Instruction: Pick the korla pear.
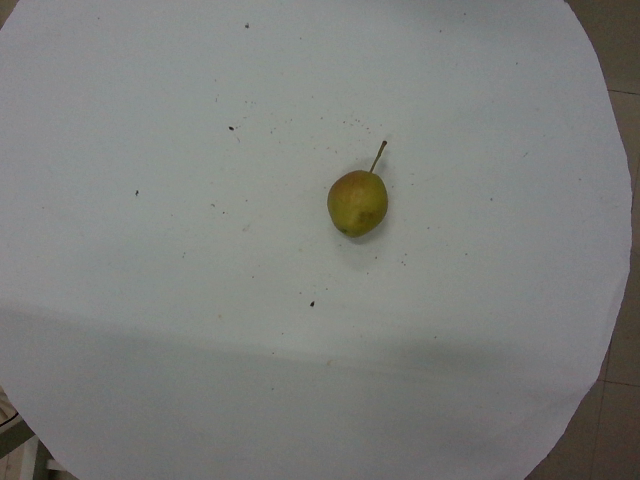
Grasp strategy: vertical